Question: What is the suspected problem?
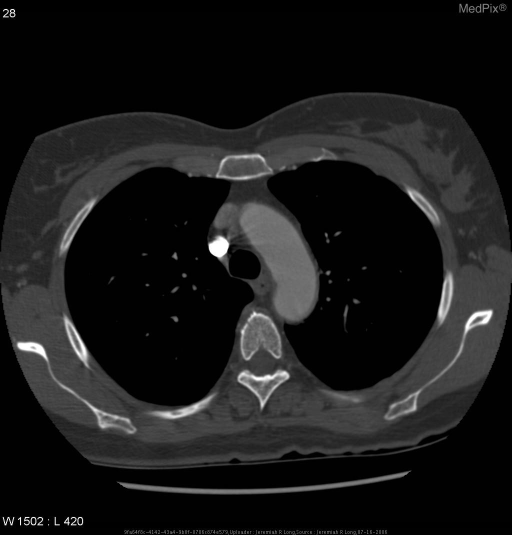
Answer: The findings suggest CT examination of the chest performed with IV contrast according to a PE/DVT protocol demonstrated an aberrant right subclavian artery.  The mediastinum was otherwise unremarkable.  There was no pulmonary embolism detected.. CT examination of the chest with IV contrast performed accoring to a PE/DVT protocol demonstrated an aberrant right subclavian artery.  The mediastinum was otherwise unremarkable.  There was no pulmonary embolism detected.. The patient might have a history of 54 year-old female with acute onset chest pain..